Question: In what way does the history help explain the case?
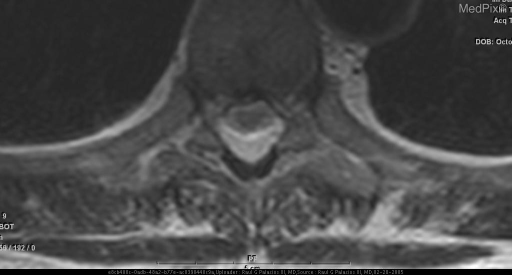
Answer: The patient's history of 76 y.o. man presents with back pain and hyperreflexia in the lower extremities.  MRI of brain showed no focal abnormalities. is key in understanding the case.